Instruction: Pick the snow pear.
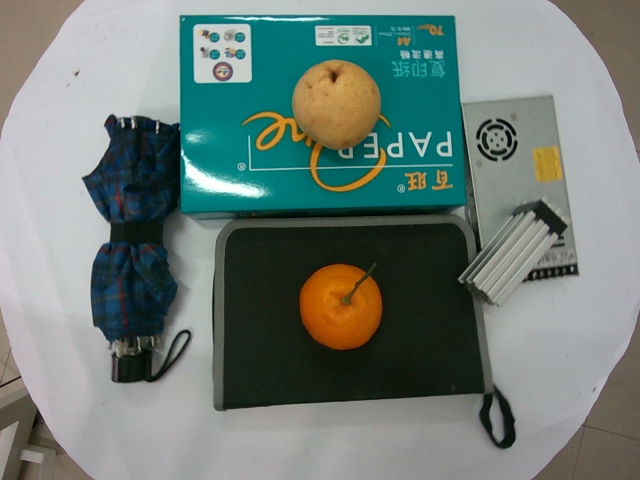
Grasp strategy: vertical